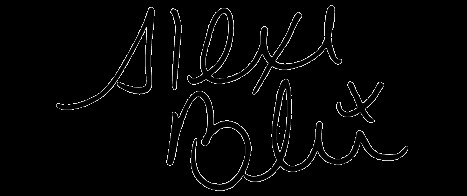
Signature of: alexa bliss